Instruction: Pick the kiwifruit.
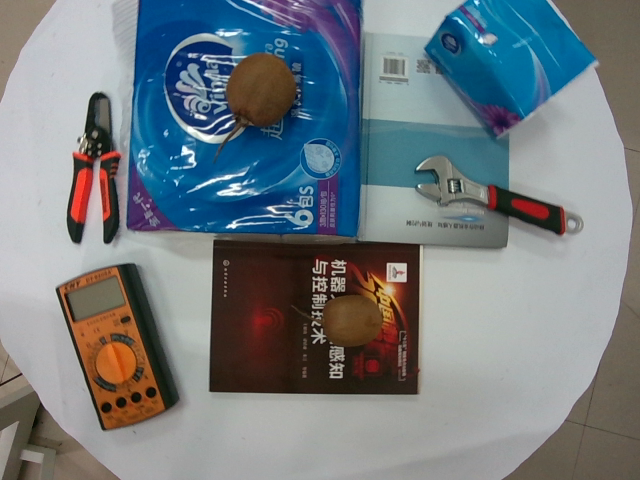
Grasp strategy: vertical